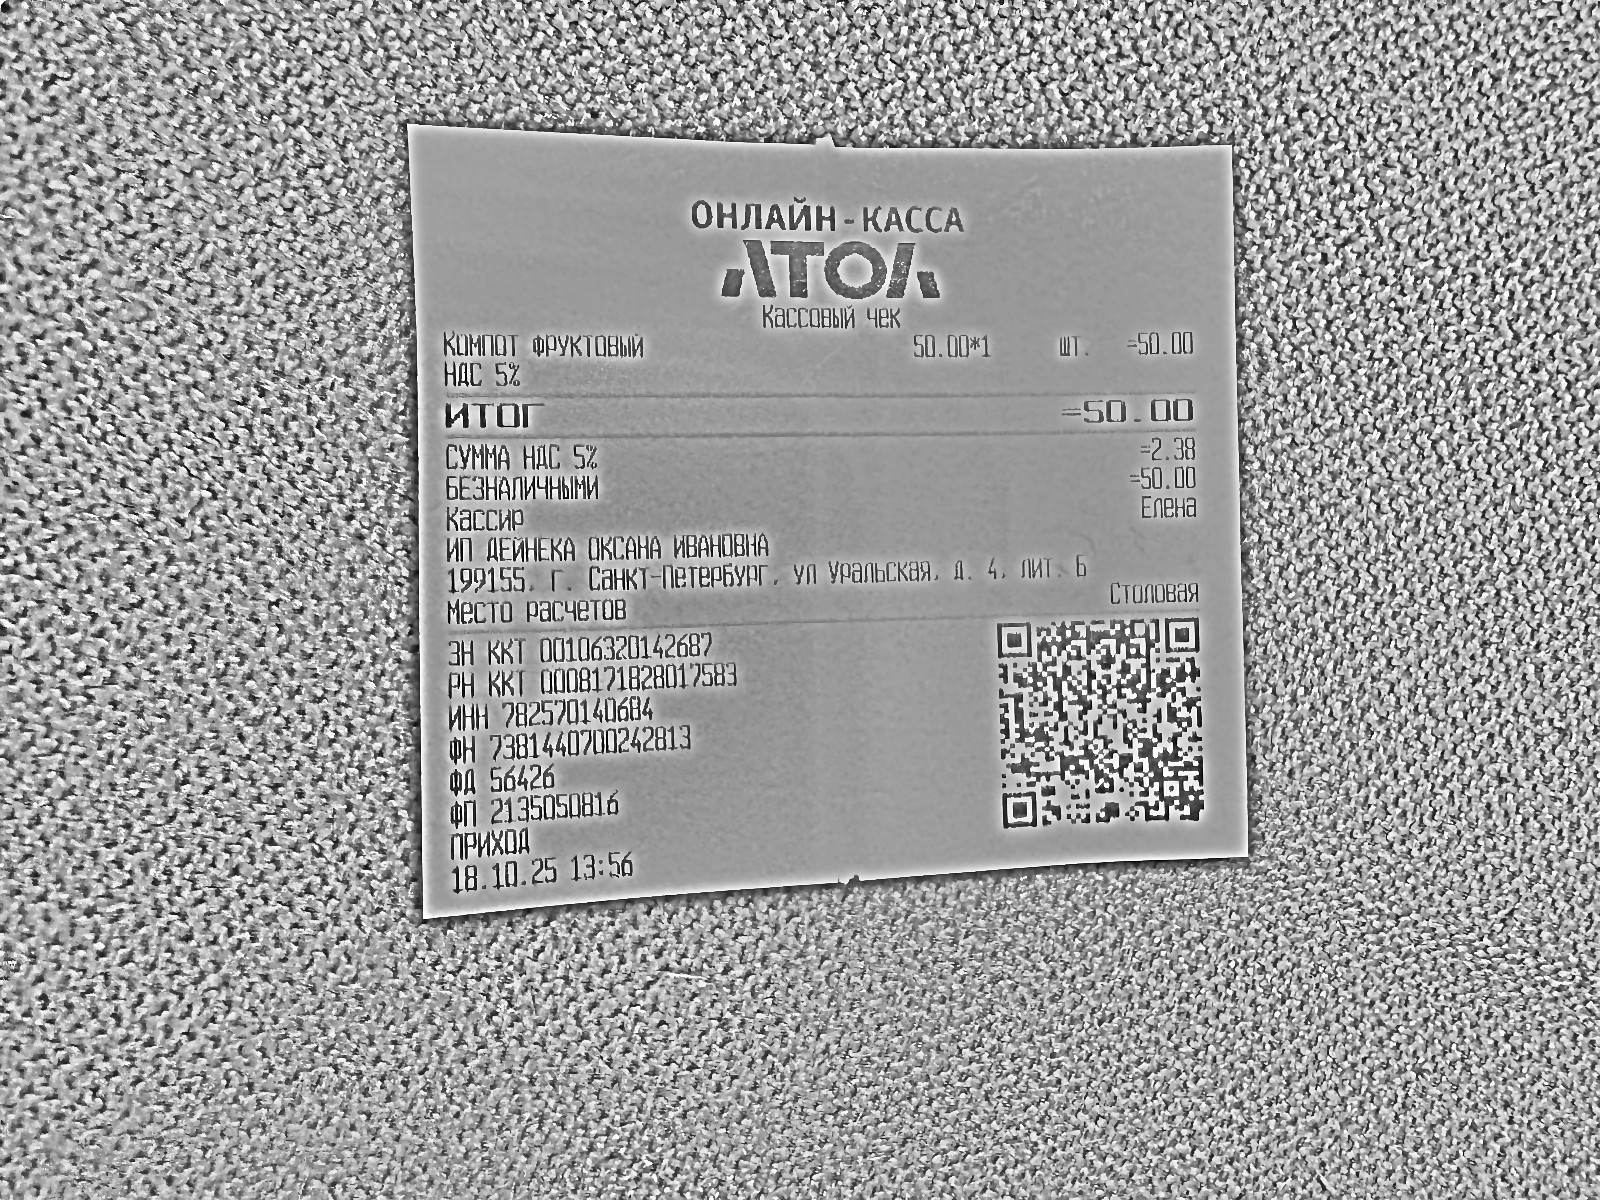
Продавец: ИП ДЕЙНЕКА ОКСАНА ИВАНОВНА
ИНН: 782570140684
Дата: 18.10.25 13:56
Товары: Компот фруктовый
Количество: 1
Цена: 50.00
Сумма: 50.00
Итого: 50.00